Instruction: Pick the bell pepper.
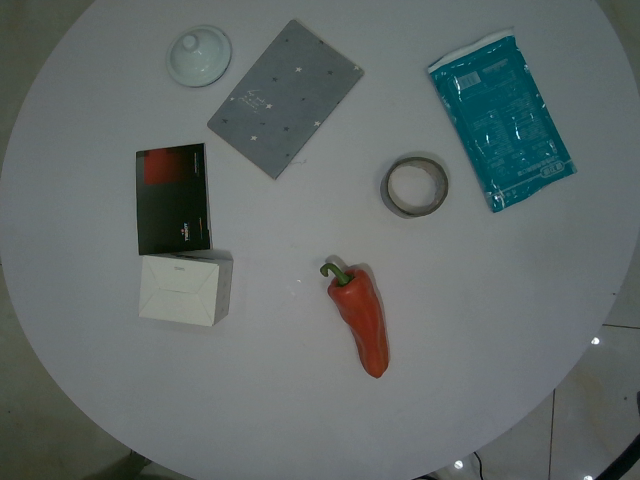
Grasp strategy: vertical